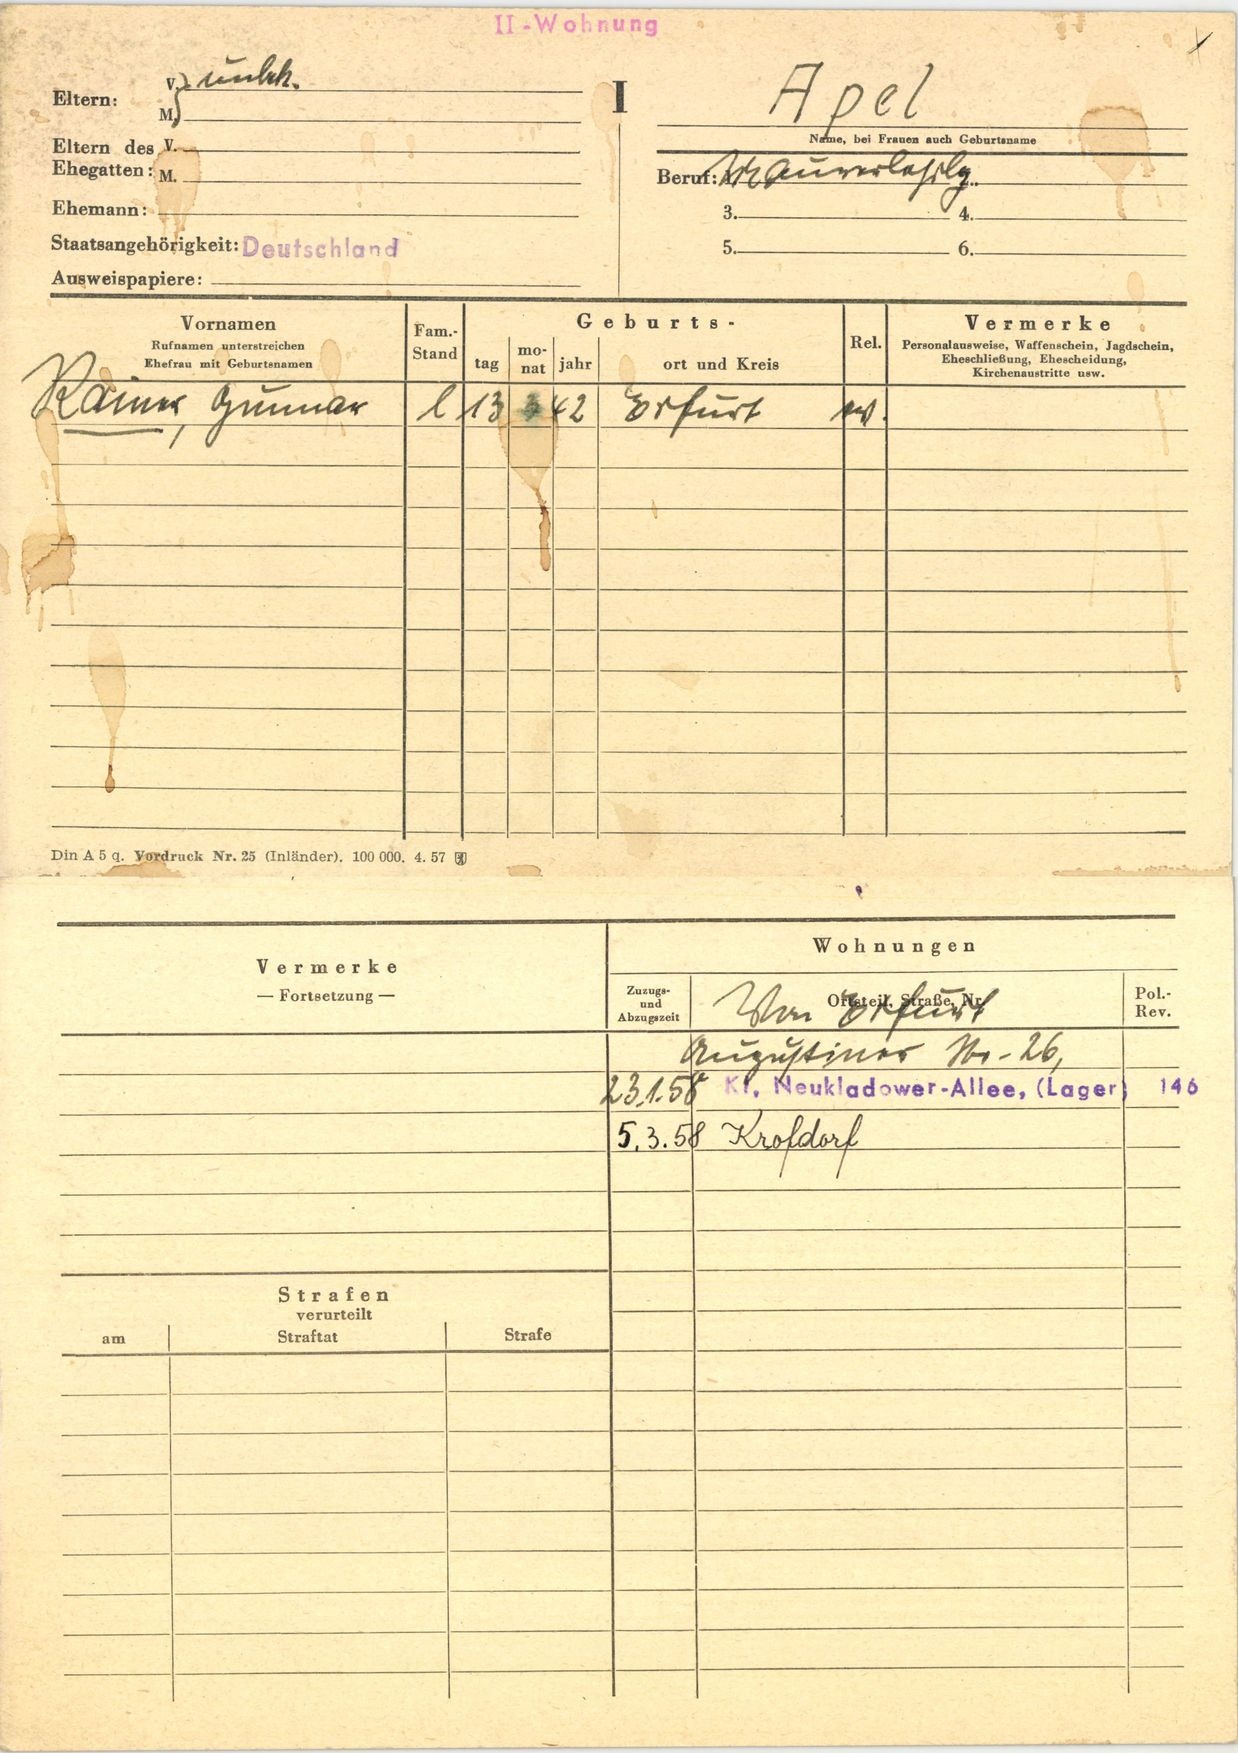
Apel